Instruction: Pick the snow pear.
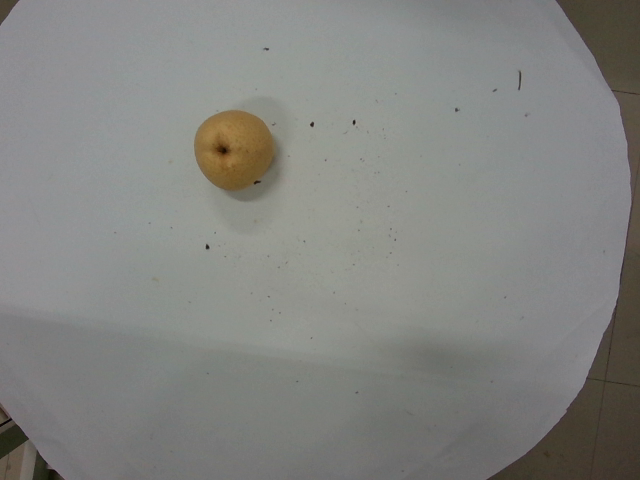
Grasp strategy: vertical